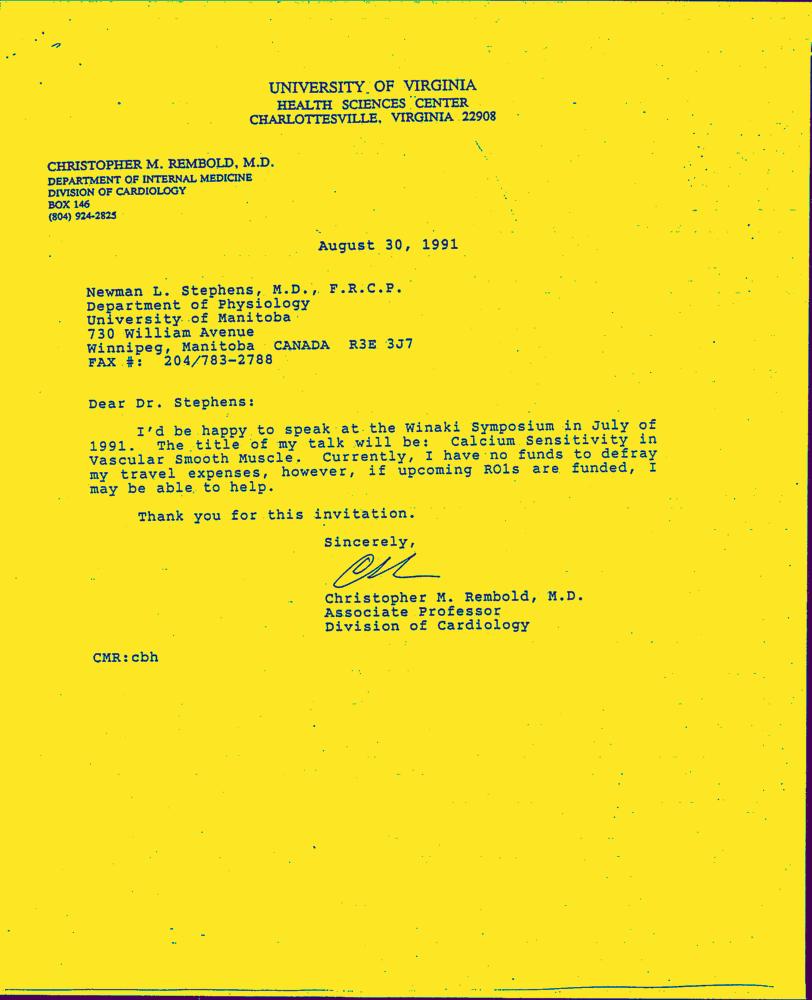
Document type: Letter-Doc